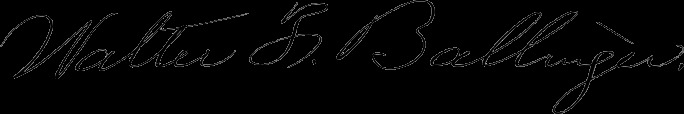
Signature of: walter f ballinger